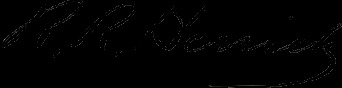
Signature of: rensselaer russell herrick